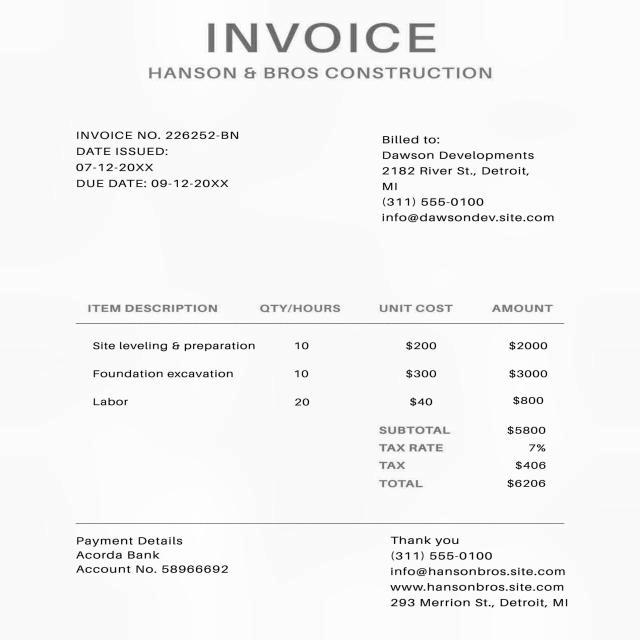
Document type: Invoice